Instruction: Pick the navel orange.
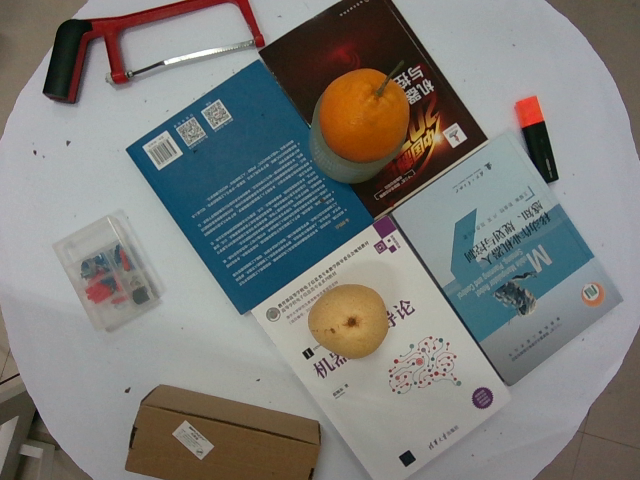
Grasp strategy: vertical